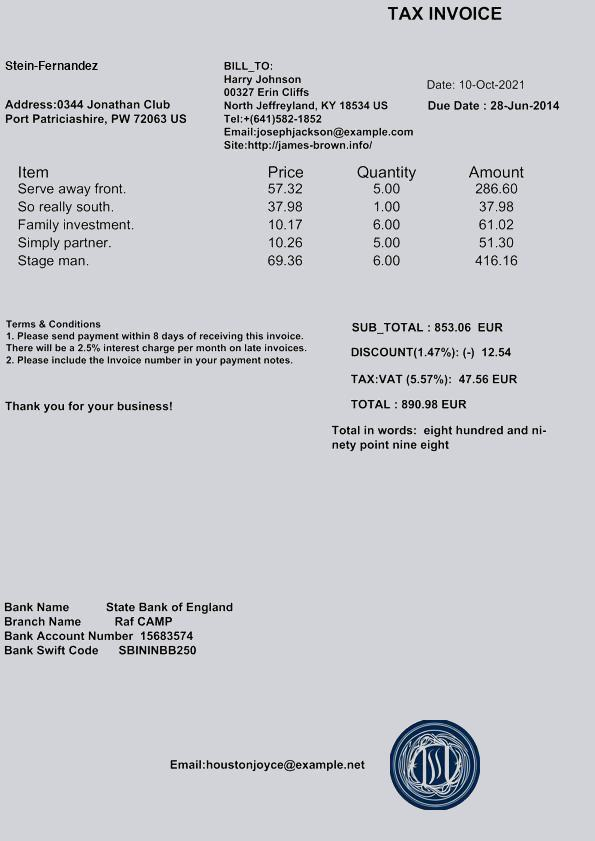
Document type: Invoice